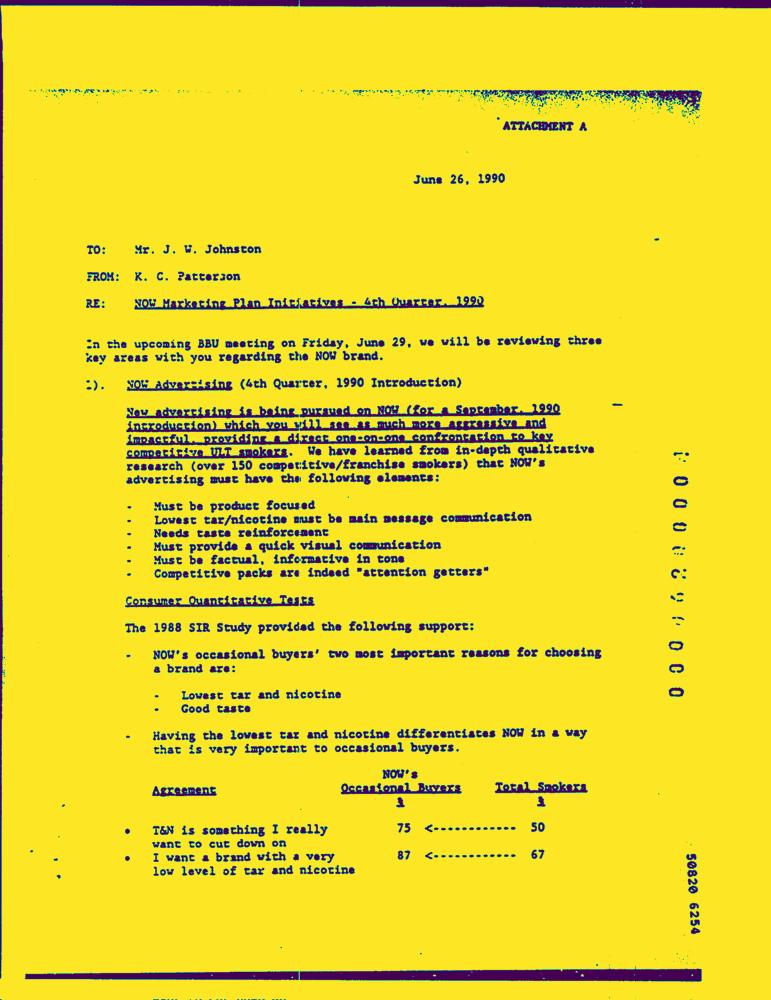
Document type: Letter-Doc